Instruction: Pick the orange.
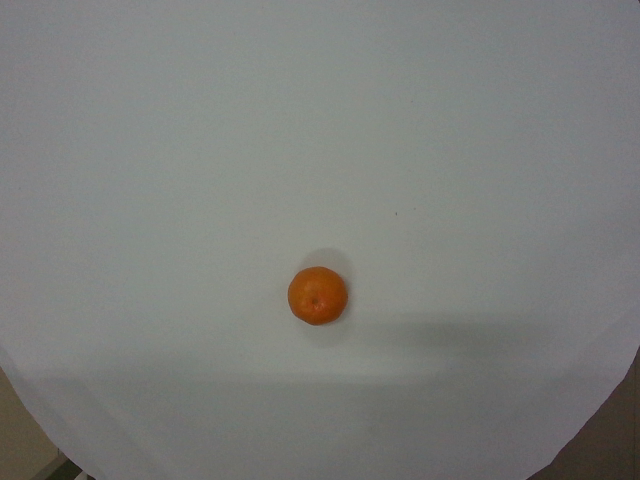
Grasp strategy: vertical